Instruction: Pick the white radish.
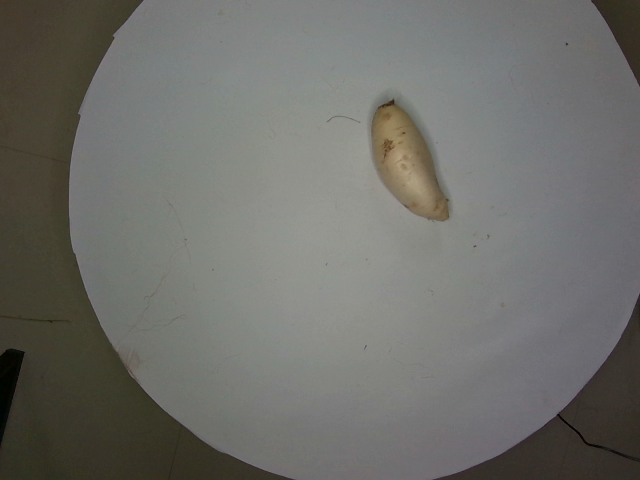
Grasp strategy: vertical